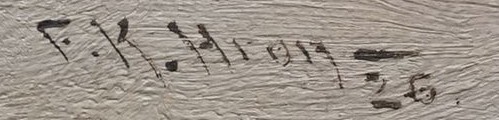
Signature of: františek karel hron